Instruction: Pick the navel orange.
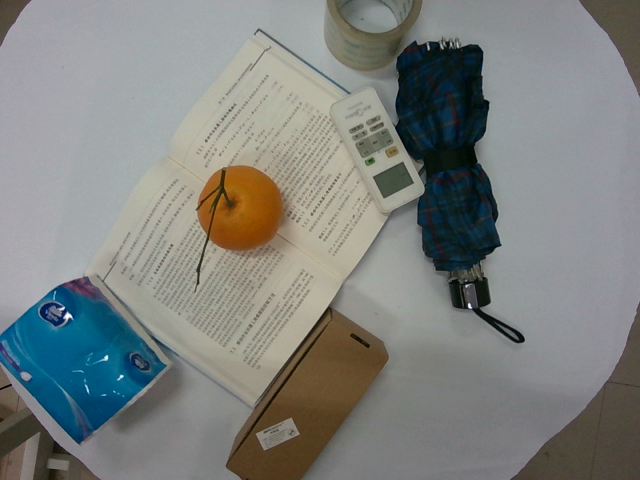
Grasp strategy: vertical